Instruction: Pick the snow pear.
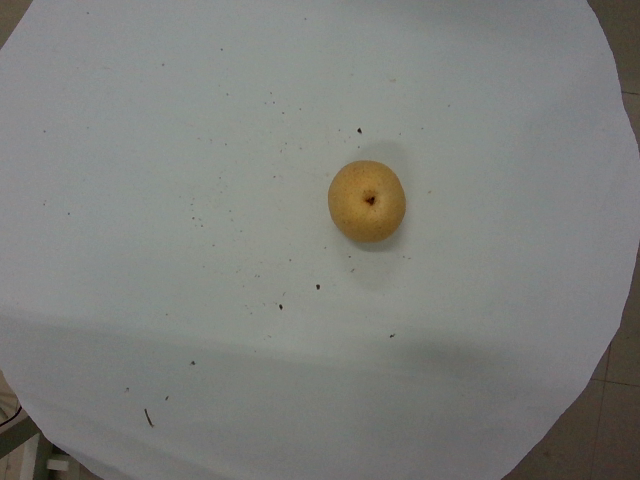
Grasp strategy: vertical